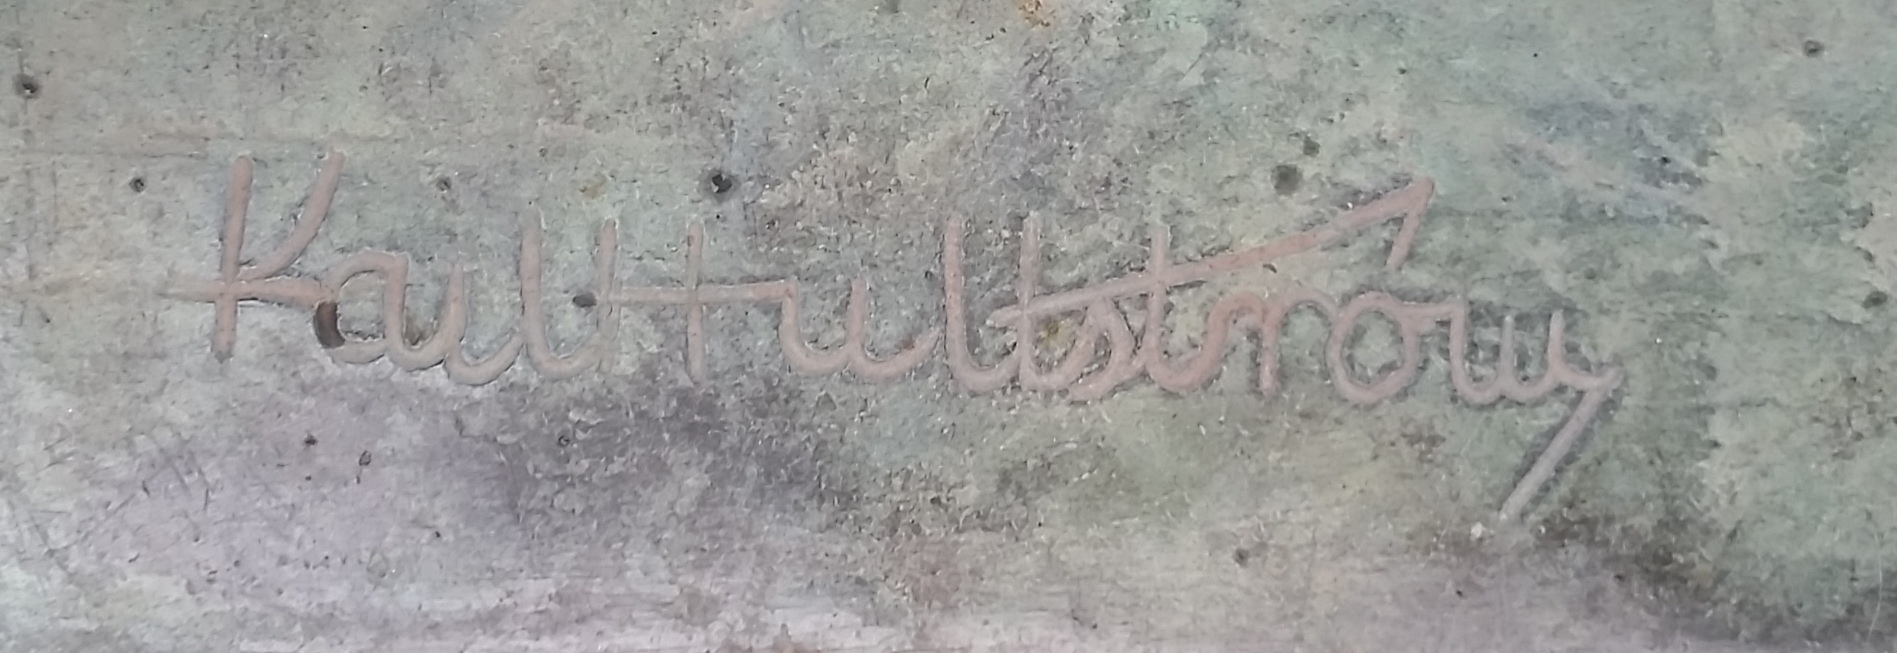
Signature of: karl hultström